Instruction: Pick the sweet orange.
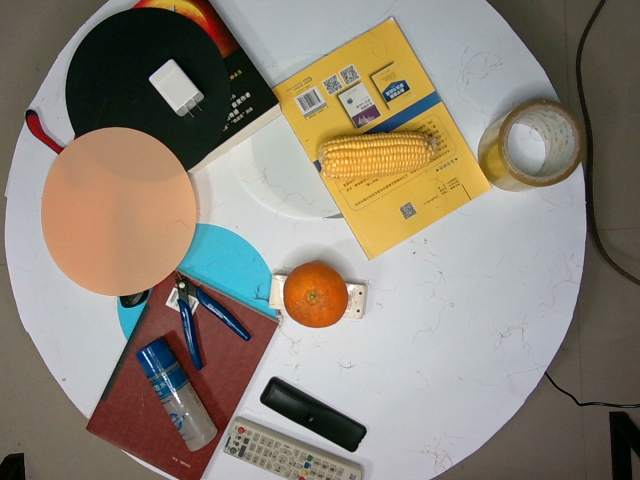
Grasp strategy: vertical